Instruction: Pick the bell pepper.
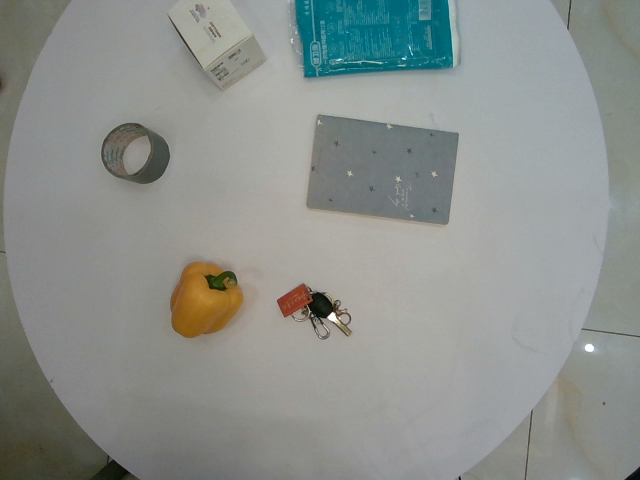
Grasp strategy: vertical